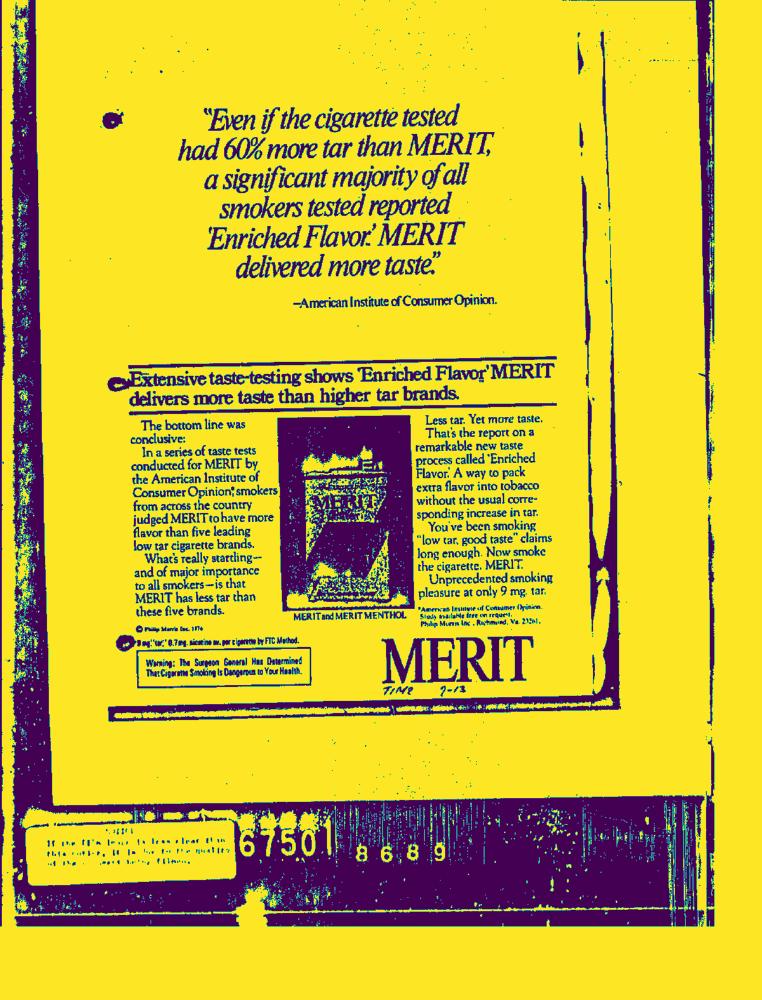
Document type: AD